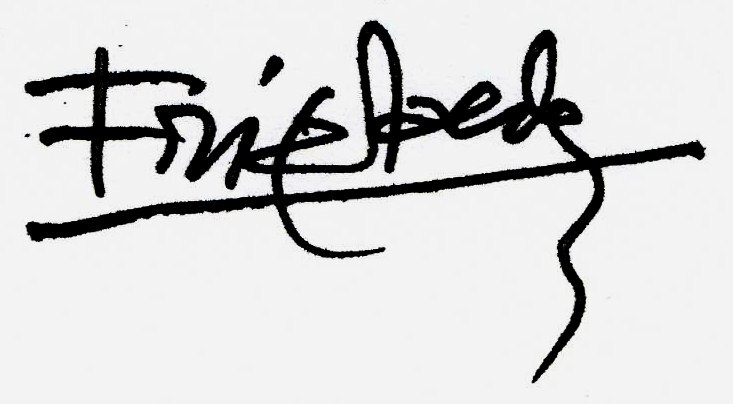
Signature of: johnny friedlaender